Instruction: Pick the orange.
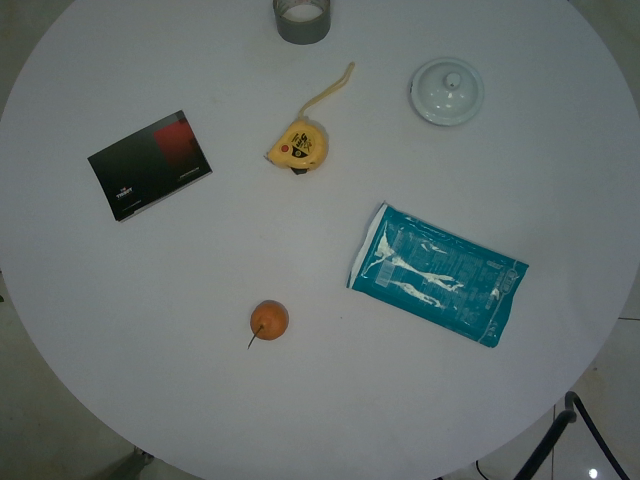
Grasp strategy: vertical